Question: What jurisdiction, city, or county is the document associated with?
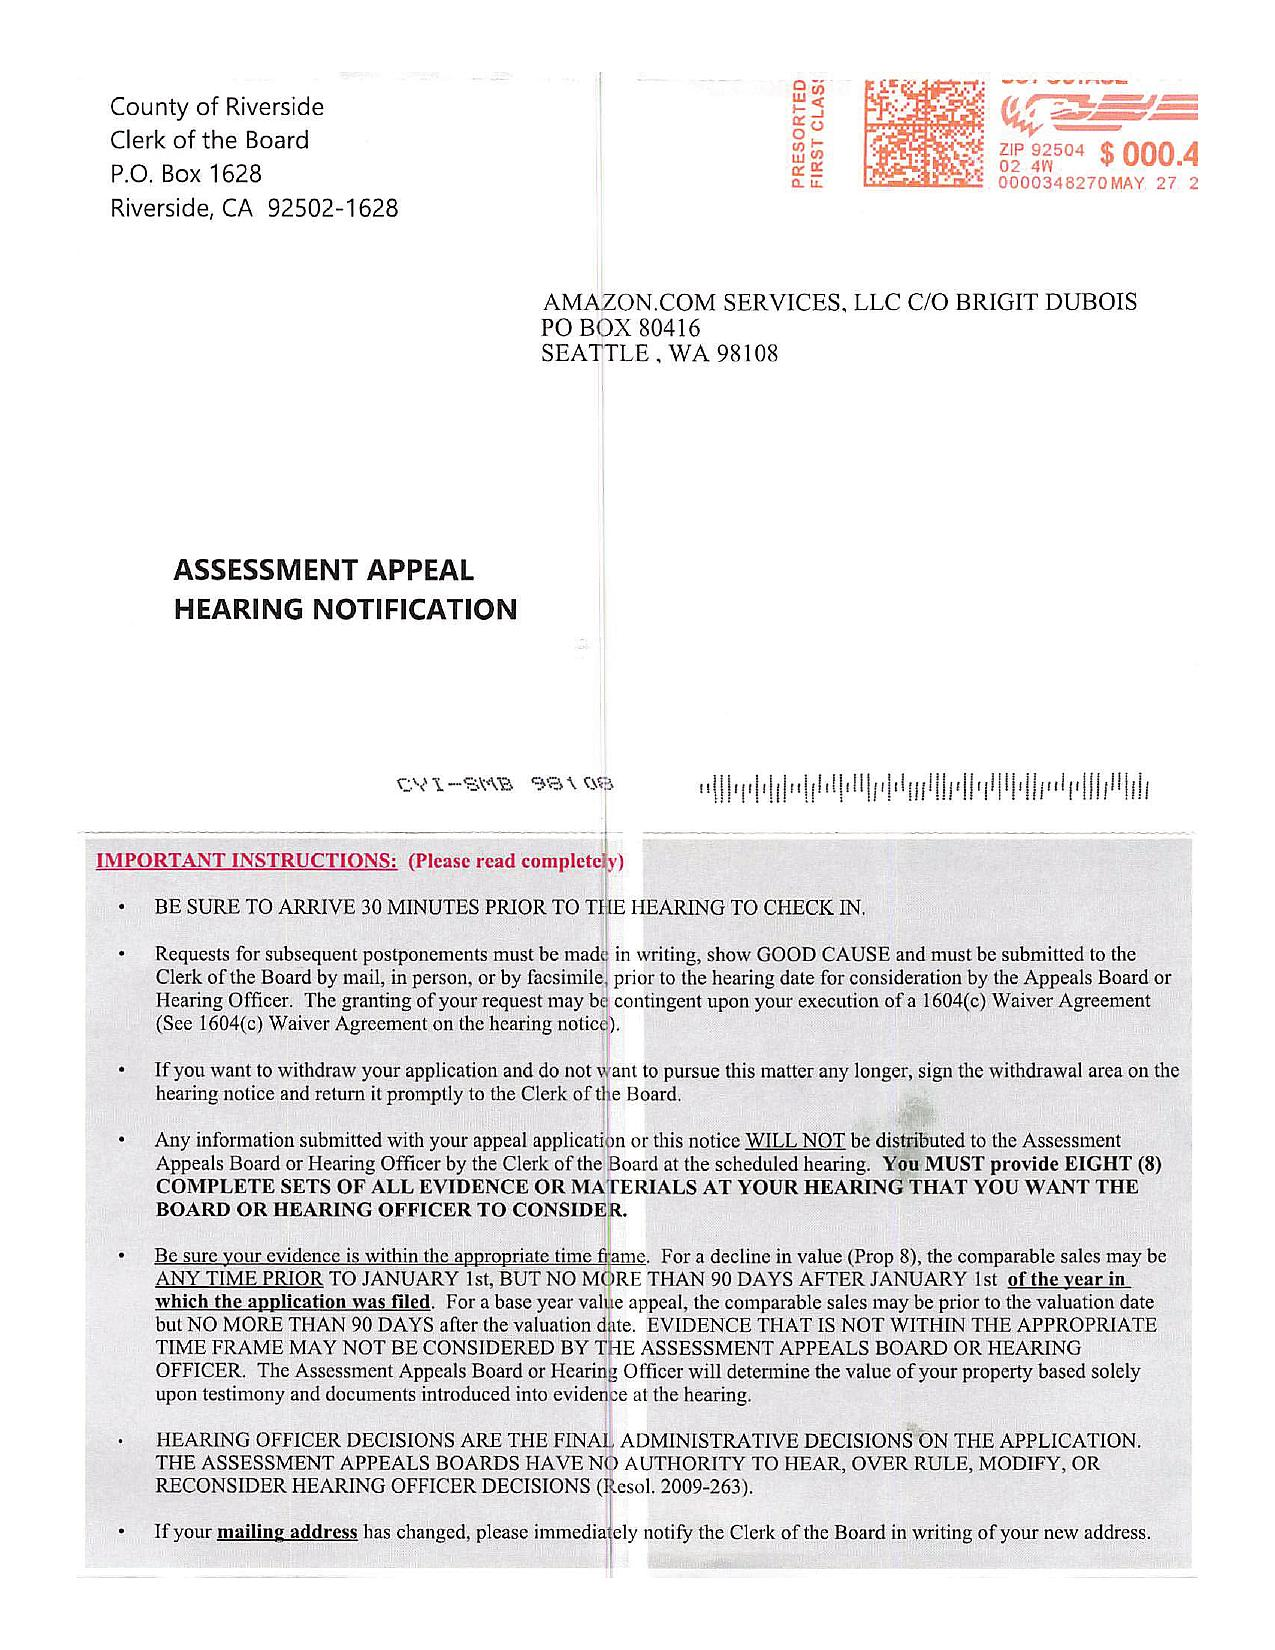
Answer: "County of Riverside"